Question: What do the imaging results show?
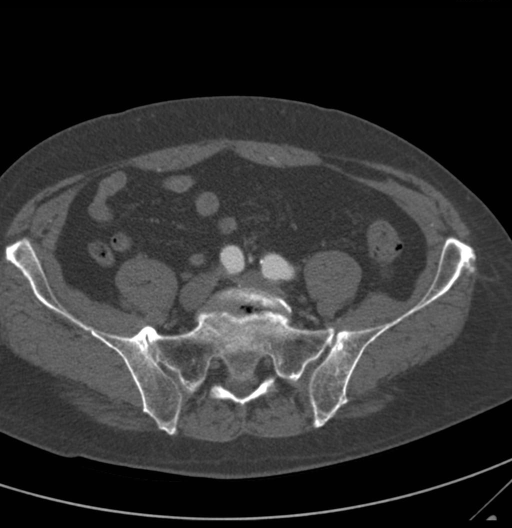
Answer: The imaging shows The axial CT image demonstrates a 2.4-cm fusiform aneurysm of the celiac artery.  The origin of this aneurysm is patent.  Also seen within the celiac aneurysm is an extensive mural thrombosis in the distal half of the aneurysm.  The splenic and
gastroduodenal arteries are patent.

There also is a fusiform infrarenal aortic aneurysm identified measuring 4 cm.  There is also an intimal flap along the abdominal aortic vasculature.  The aorta returns to normal diameter of 2 cm just prior to the bifurcation of the common iliac arteries.

In addition there is also a distal left common iliac artery dilation with a diameter of 1.5 cm. This is a axial CT w/ contrast of a 1.5cm aneurysm of the left common iliac artery..